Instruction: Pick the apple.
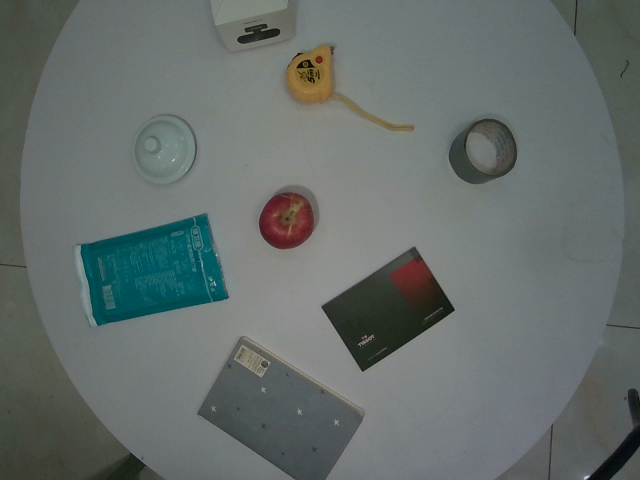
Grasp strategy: vertical